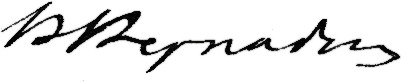
Signature of: vladimir vernadsky